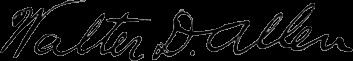
Signature of: walter dickey allen